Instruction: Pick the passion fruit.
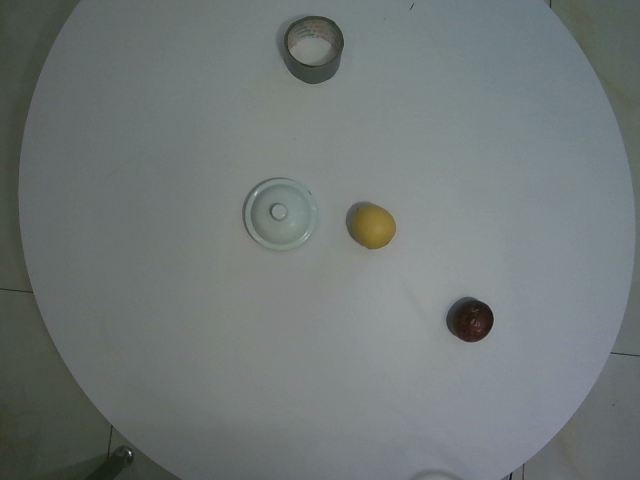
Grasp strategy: vertical